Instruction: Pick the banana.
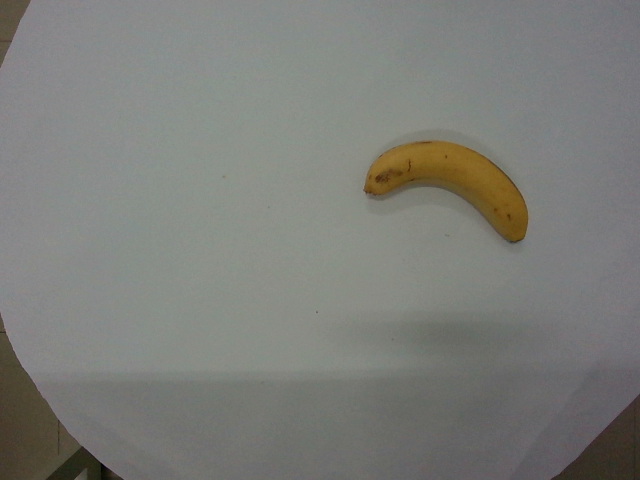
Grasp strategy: vertical